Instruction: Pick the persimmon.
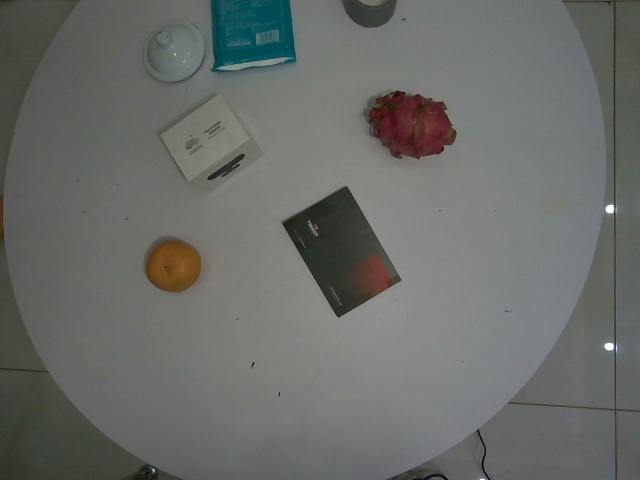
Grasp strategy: vertical